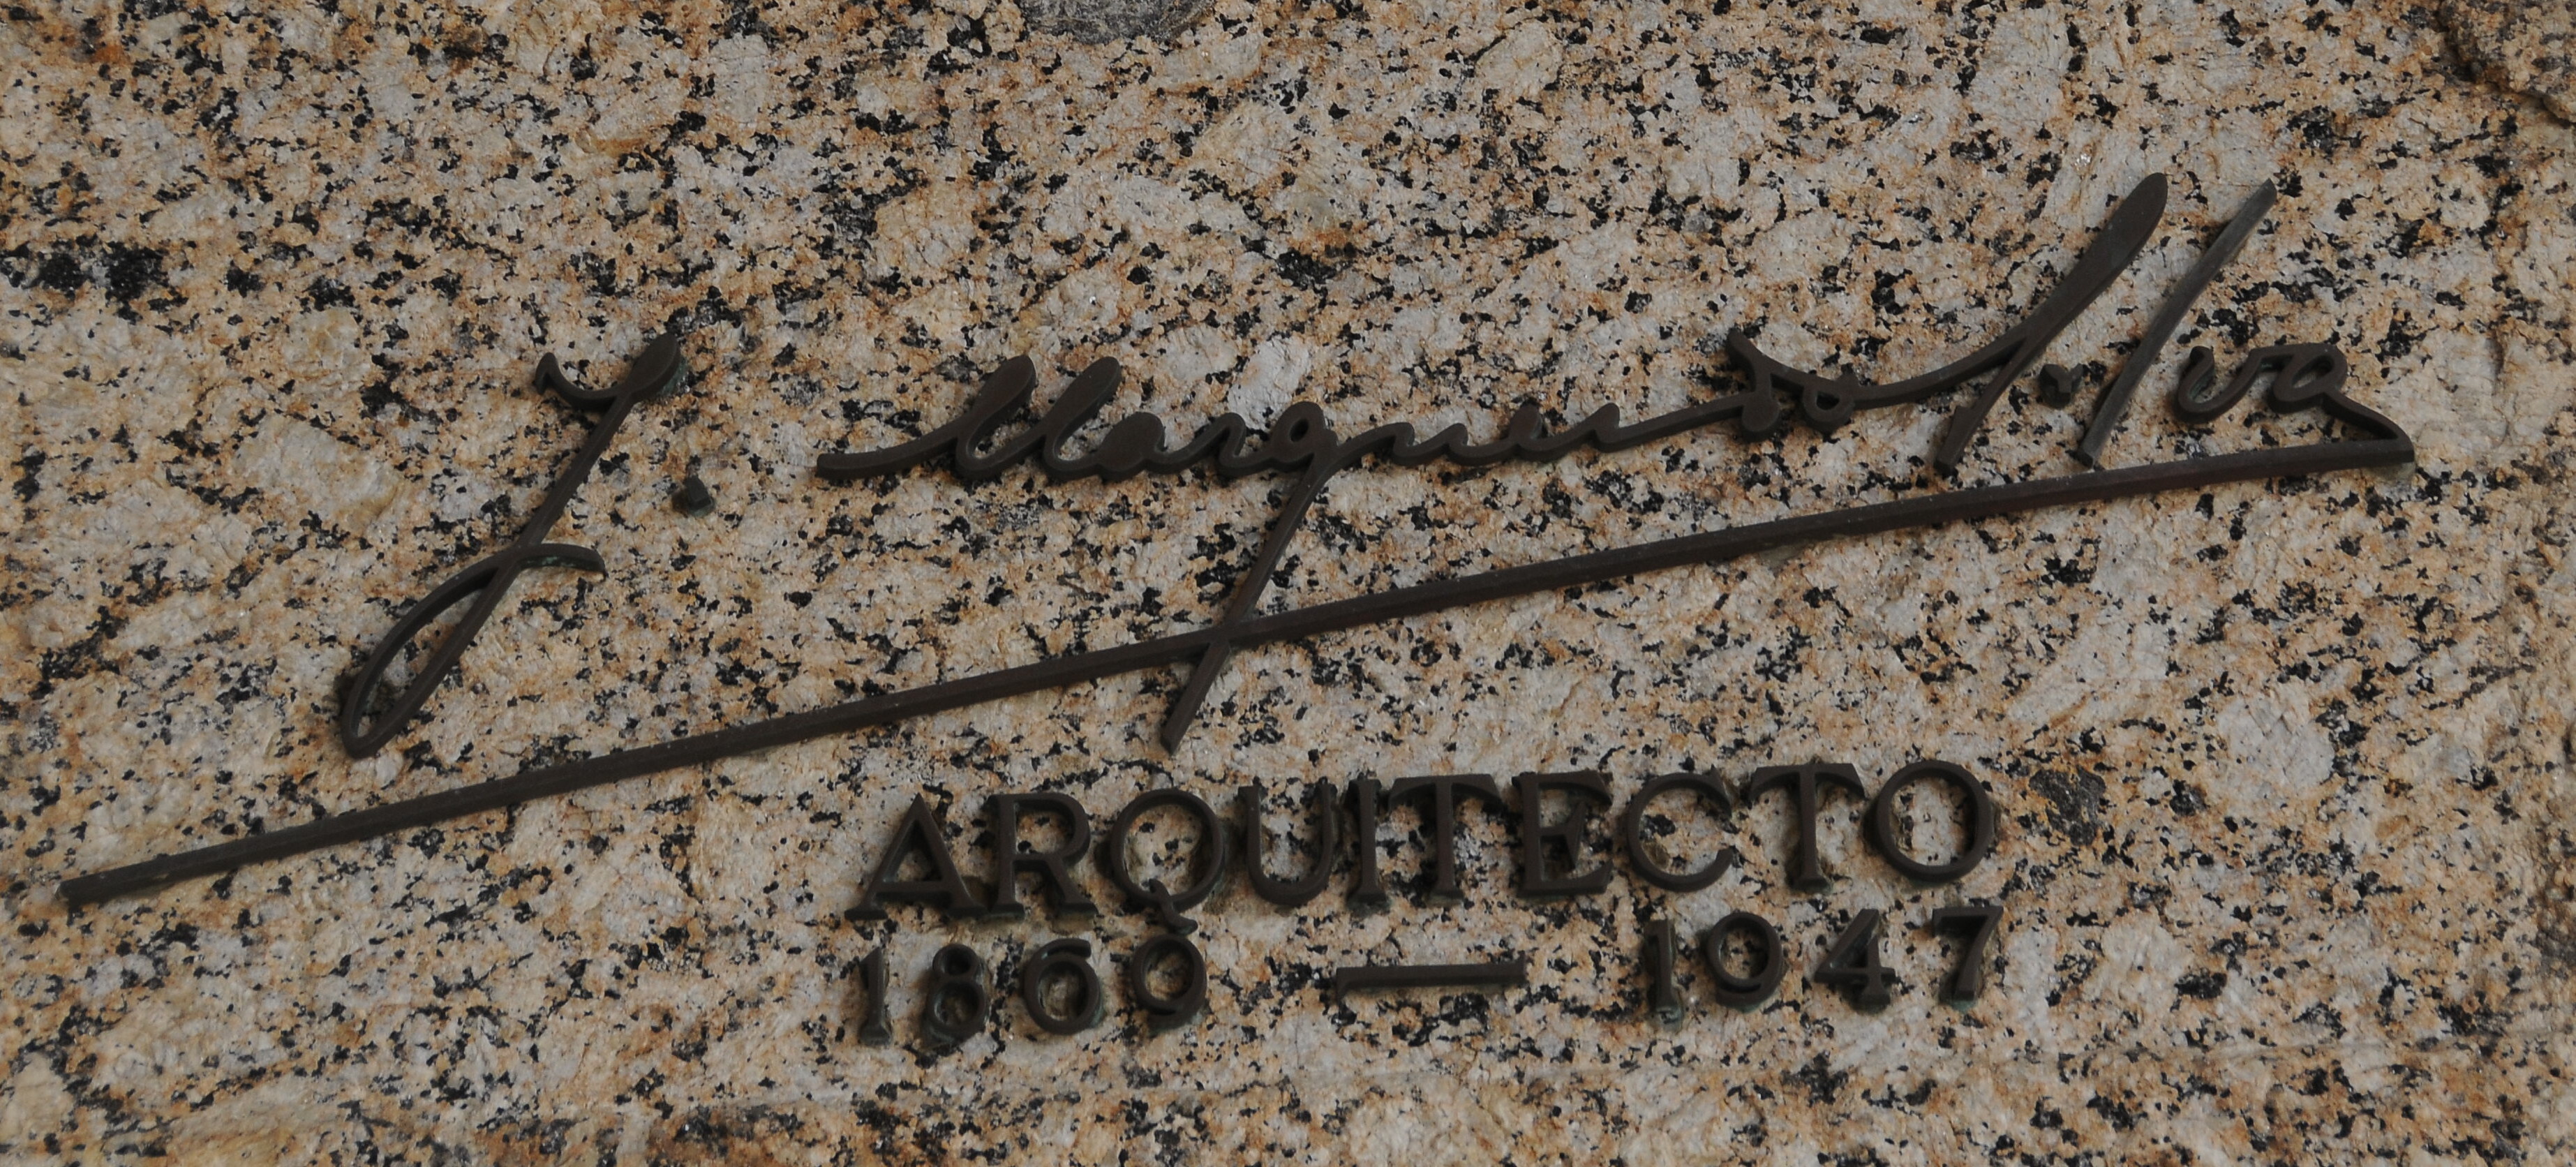
Signature of: josé marques da silva